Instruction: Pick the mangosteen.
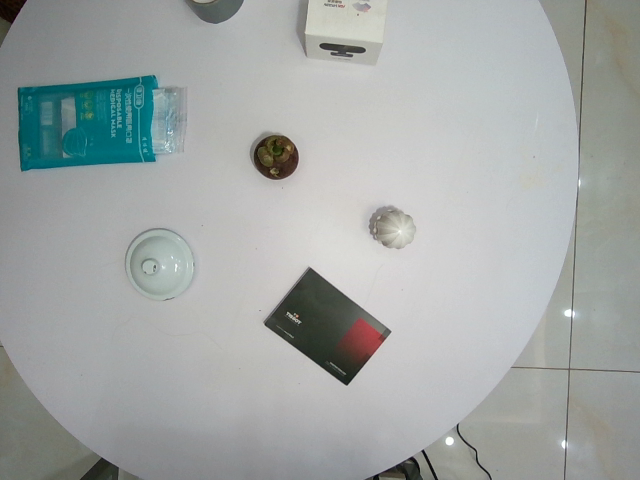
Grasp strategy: vertical